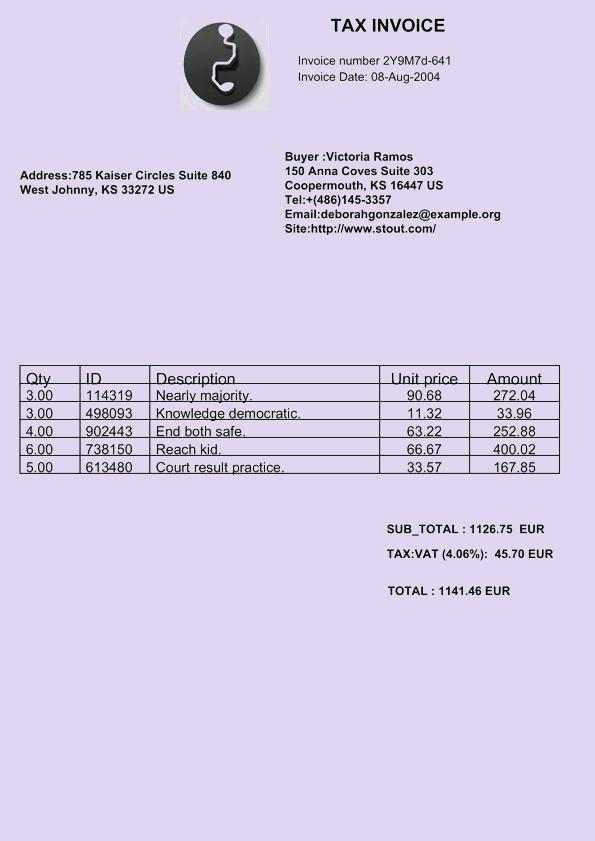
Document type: Invoice